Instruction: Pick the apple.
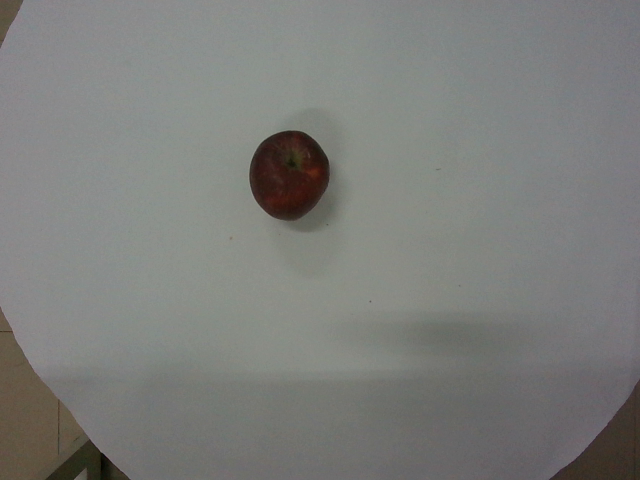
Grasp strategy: vertical